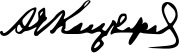
Signature of: anton ketskarov